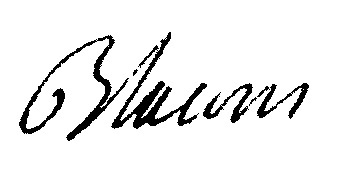
Signature of: henri françois lucrecius armand de forest de blacons